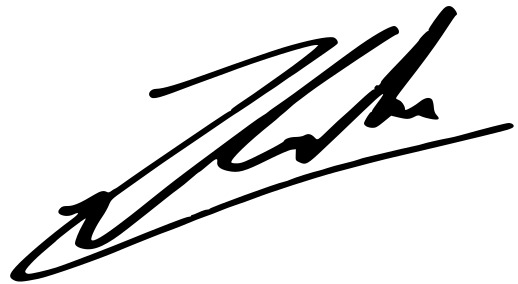
Signature of: zohran mamdani